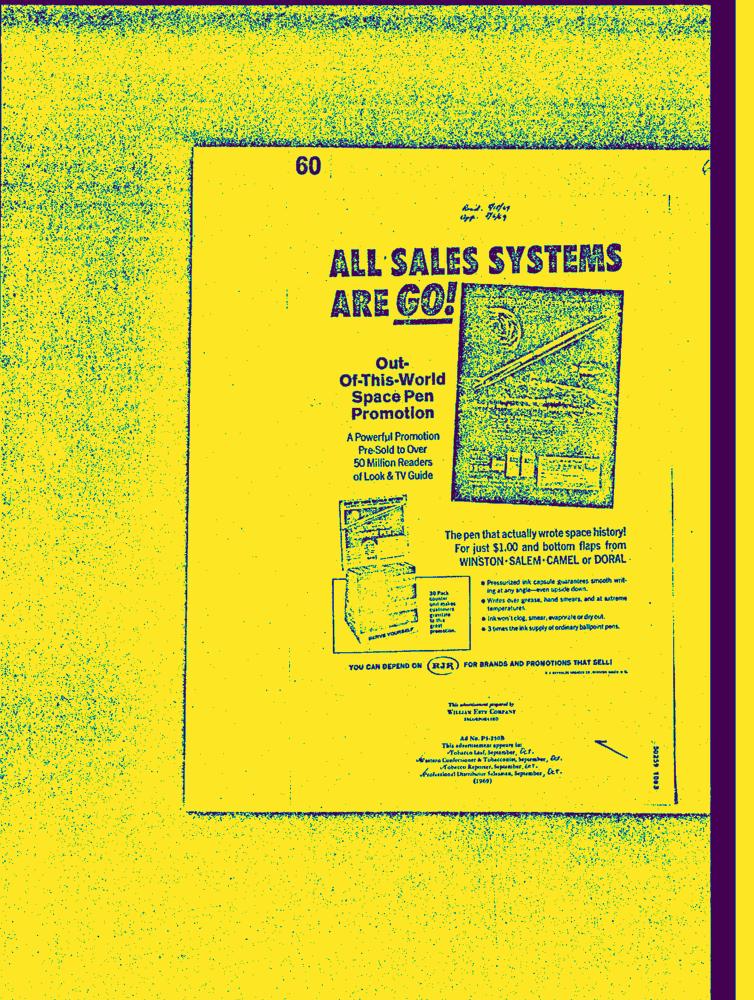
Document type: AD